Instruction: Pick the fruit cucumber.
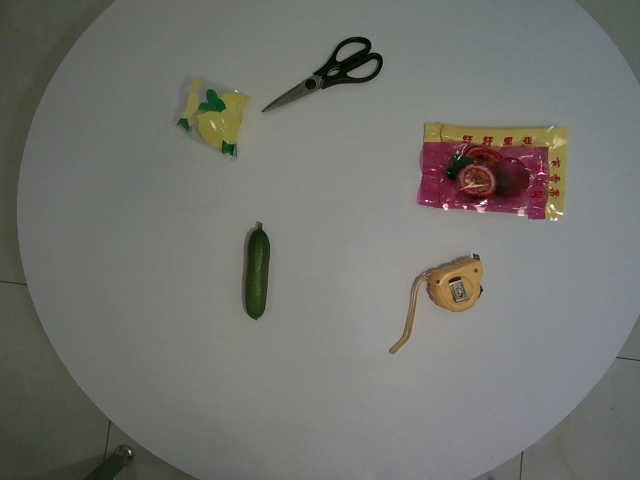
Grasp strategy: vertical